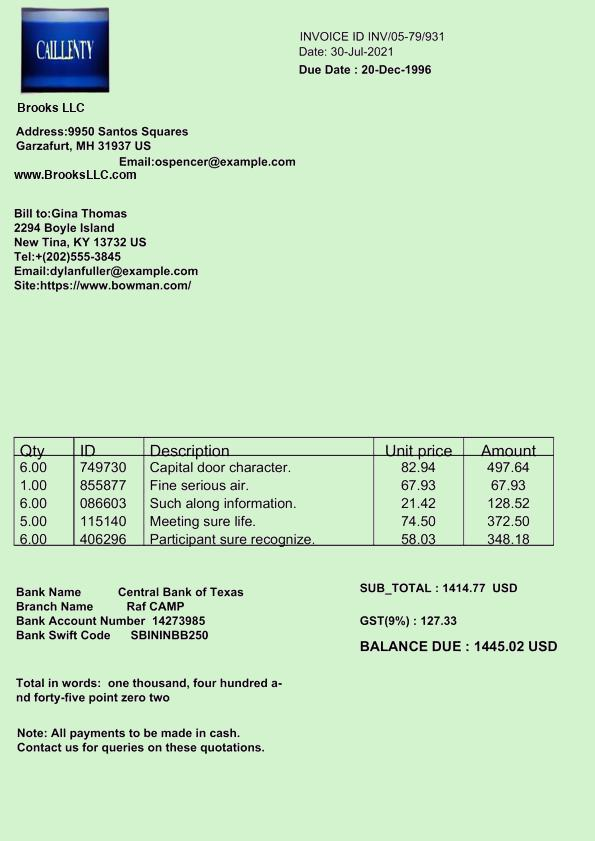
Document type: Invoice